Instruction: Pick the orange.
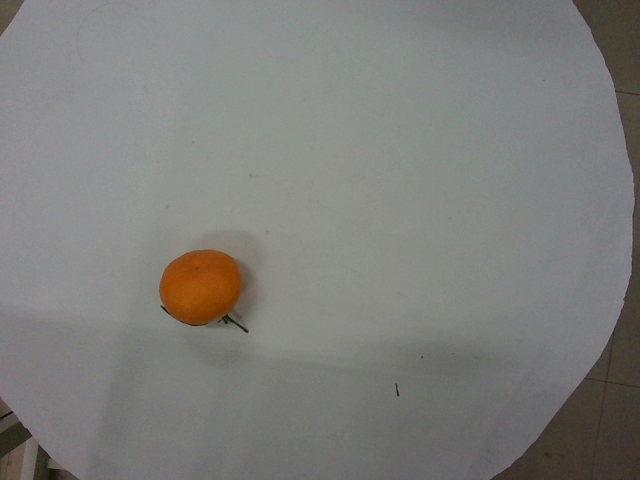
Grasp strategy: vertical